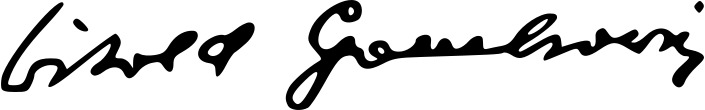
Signature of: q275175